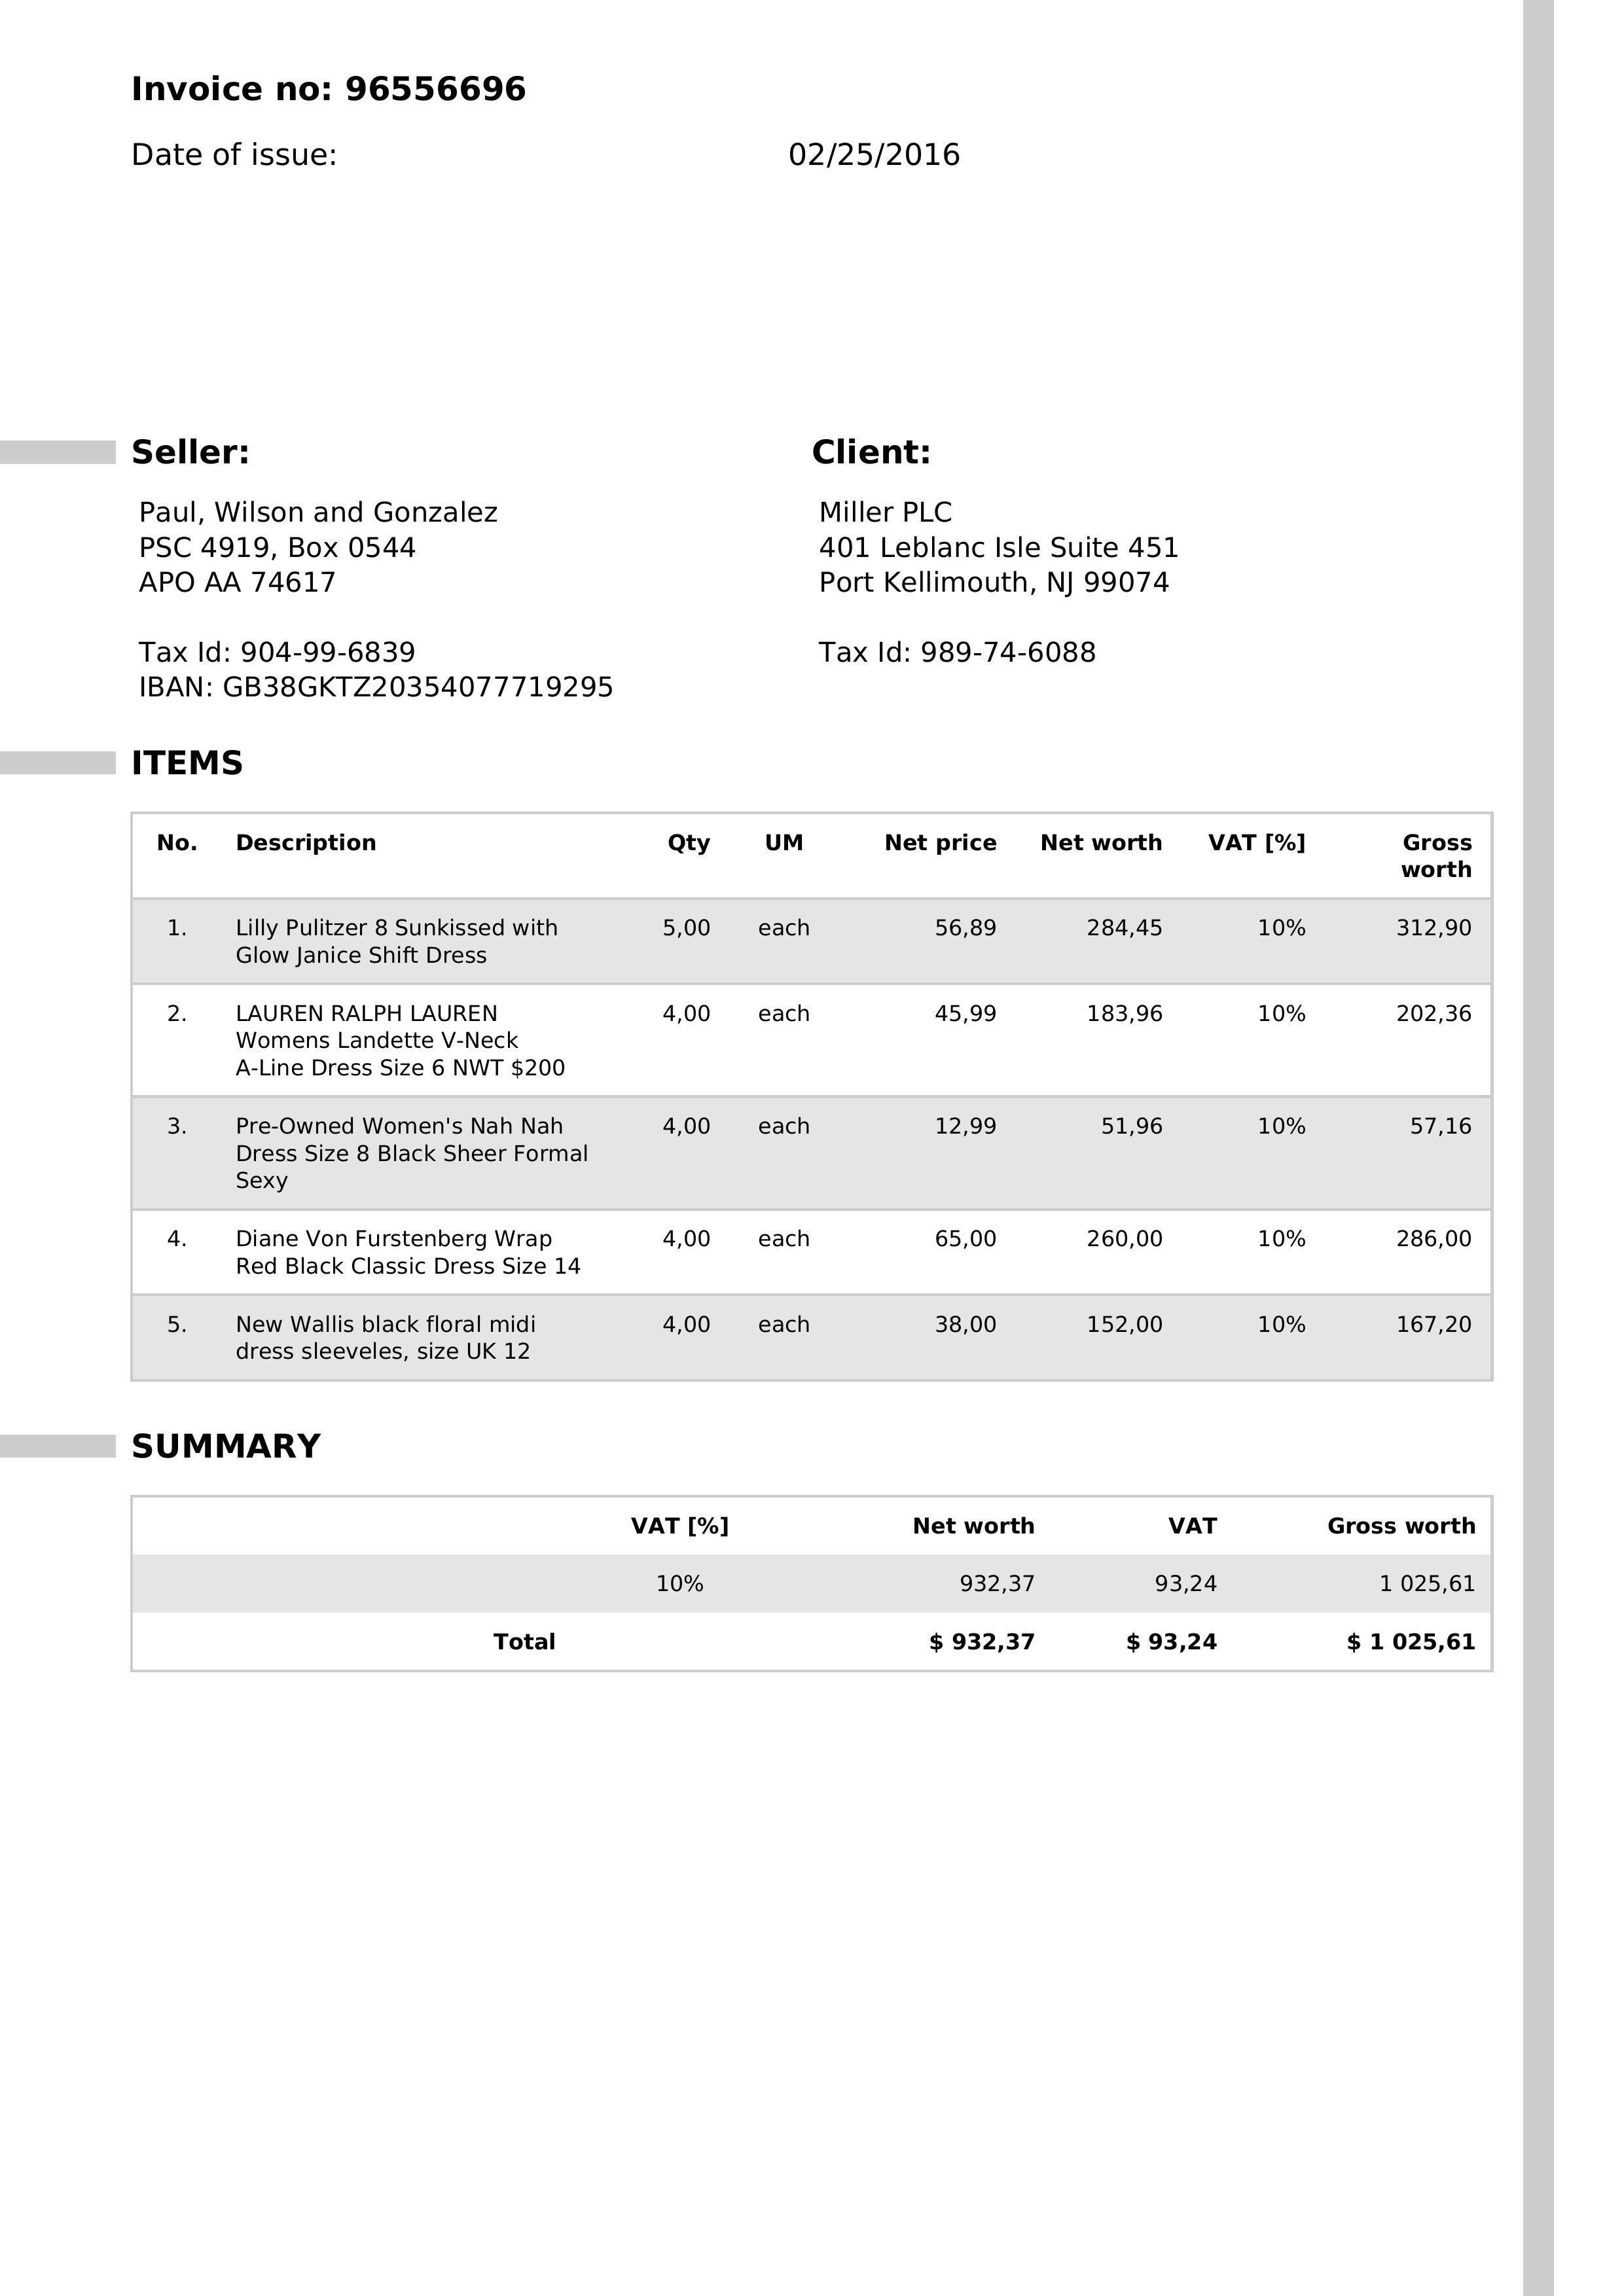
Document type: Invoice